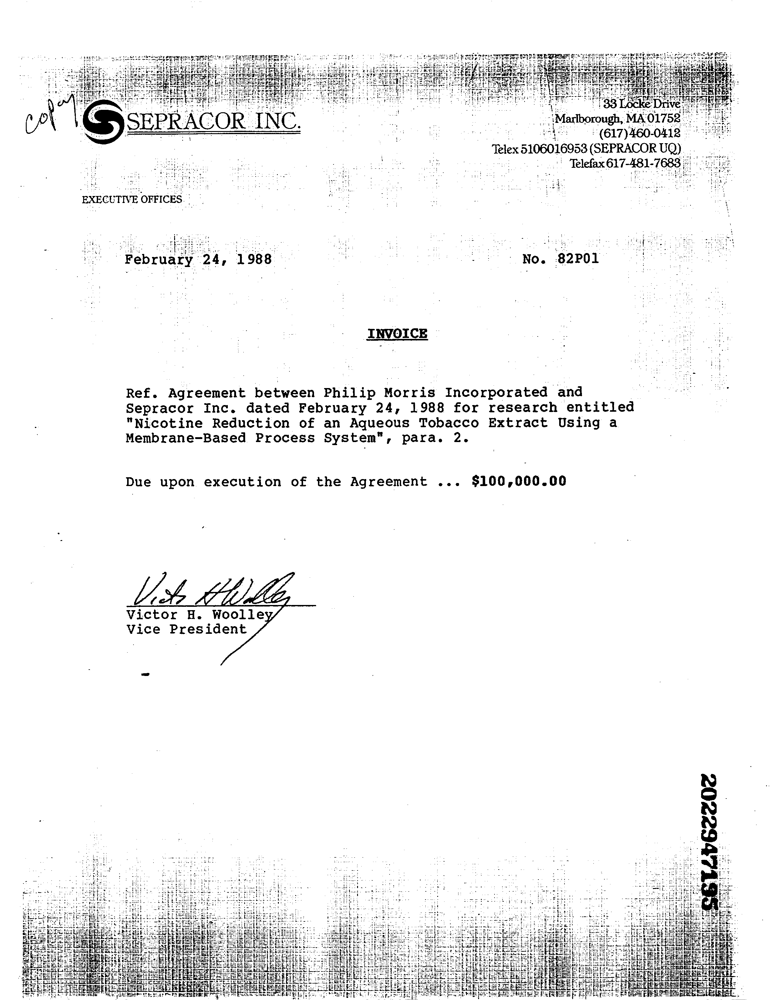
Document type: Invoice